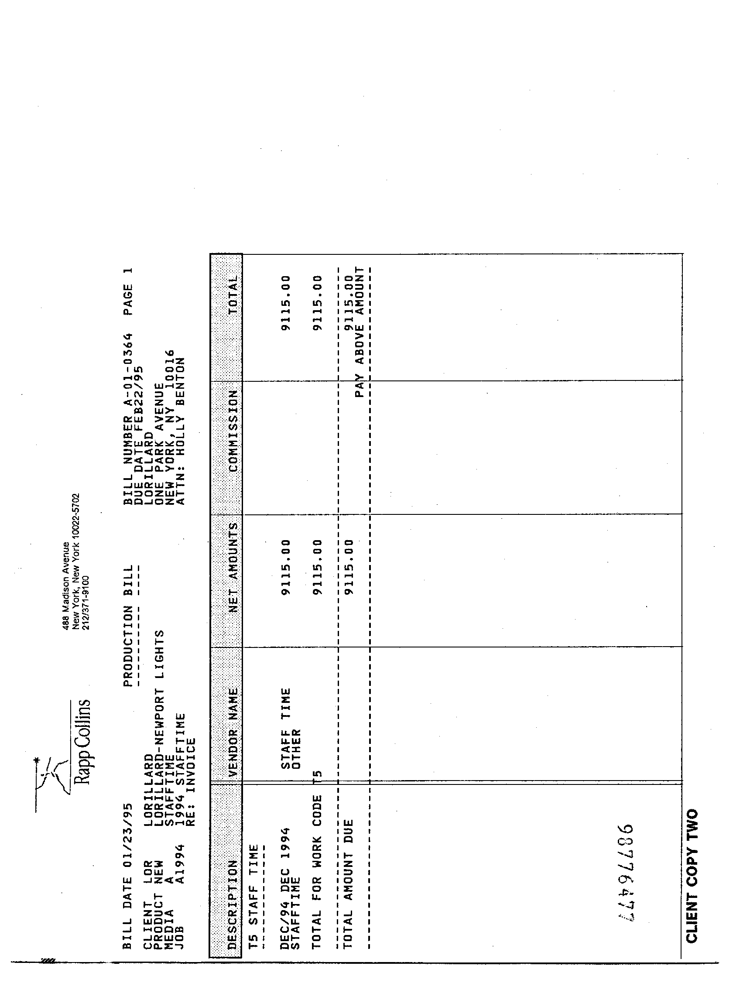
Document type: Invoice